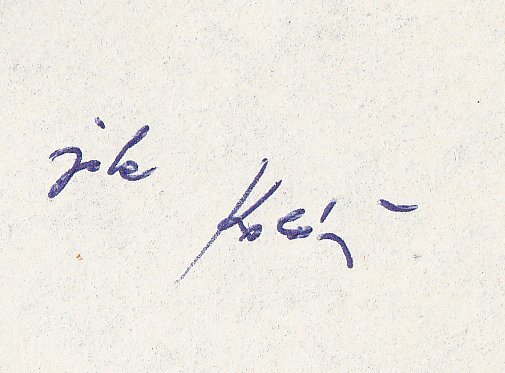
Signature of: jiří kolář